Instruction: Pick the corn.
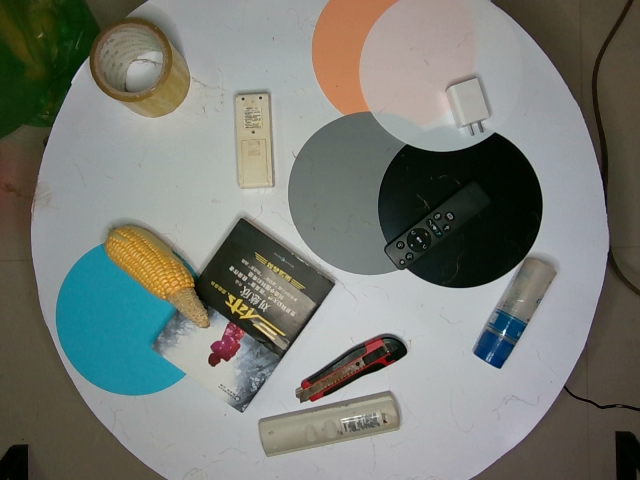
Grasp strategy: vertical